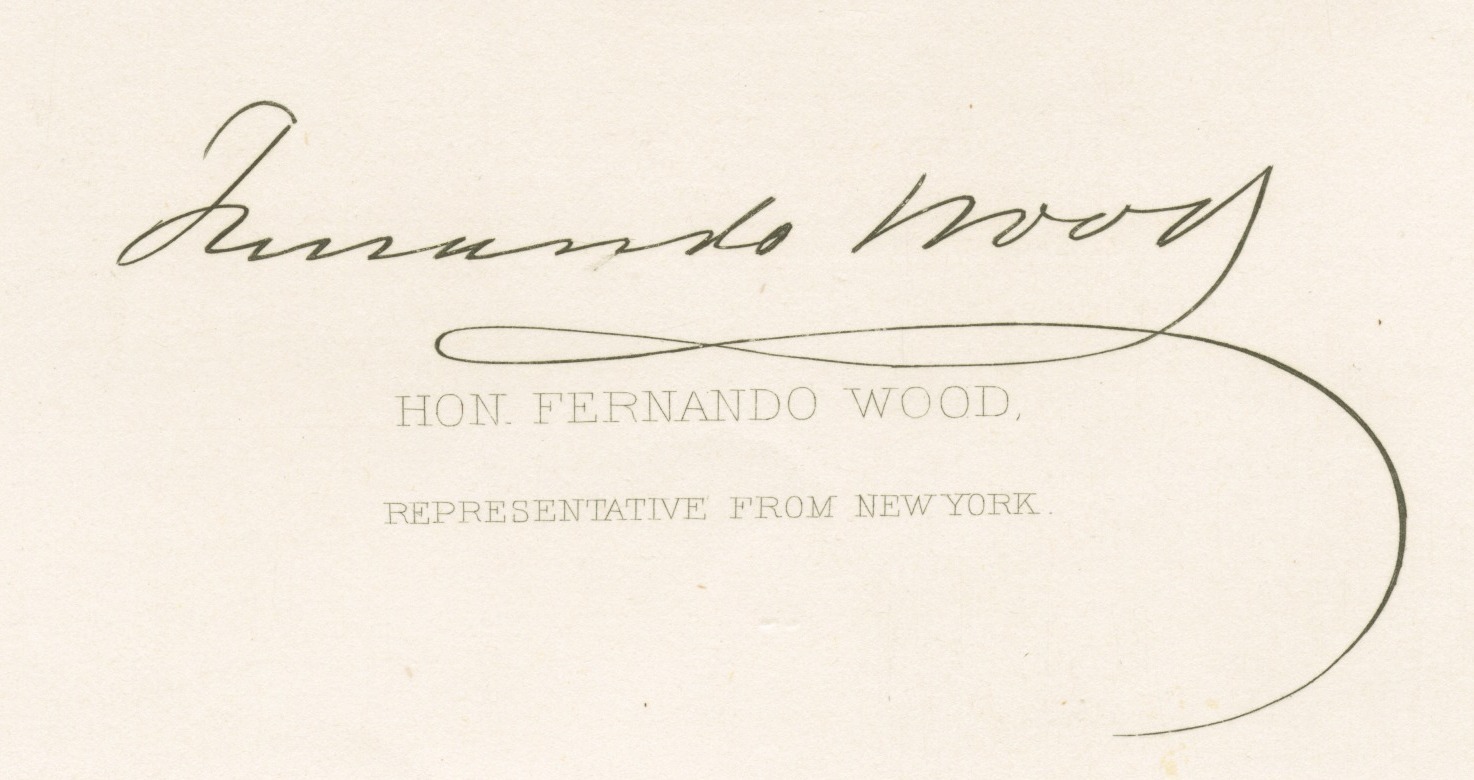
Signature of: fernando wood